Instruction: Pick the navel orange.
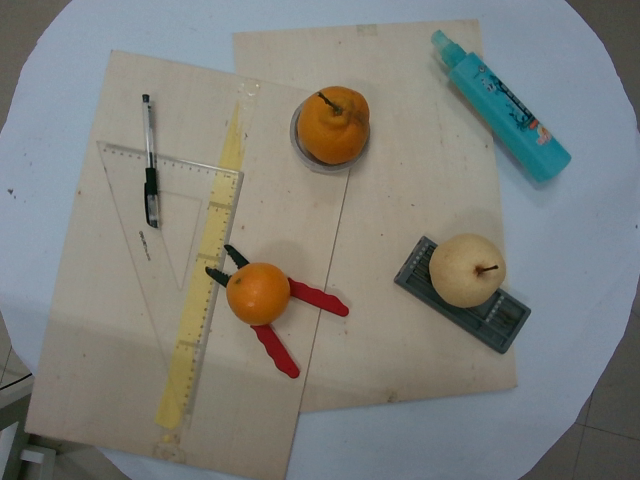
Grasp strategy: vertical